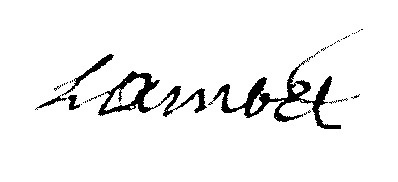
Signature of: joseph marie lambel